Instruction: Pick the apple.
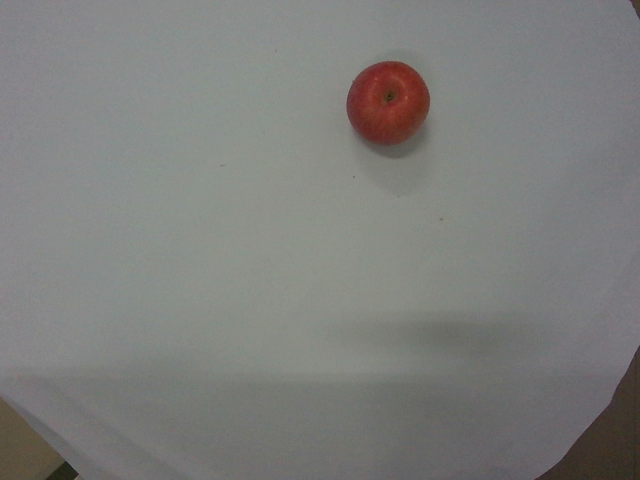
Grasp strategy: vertical